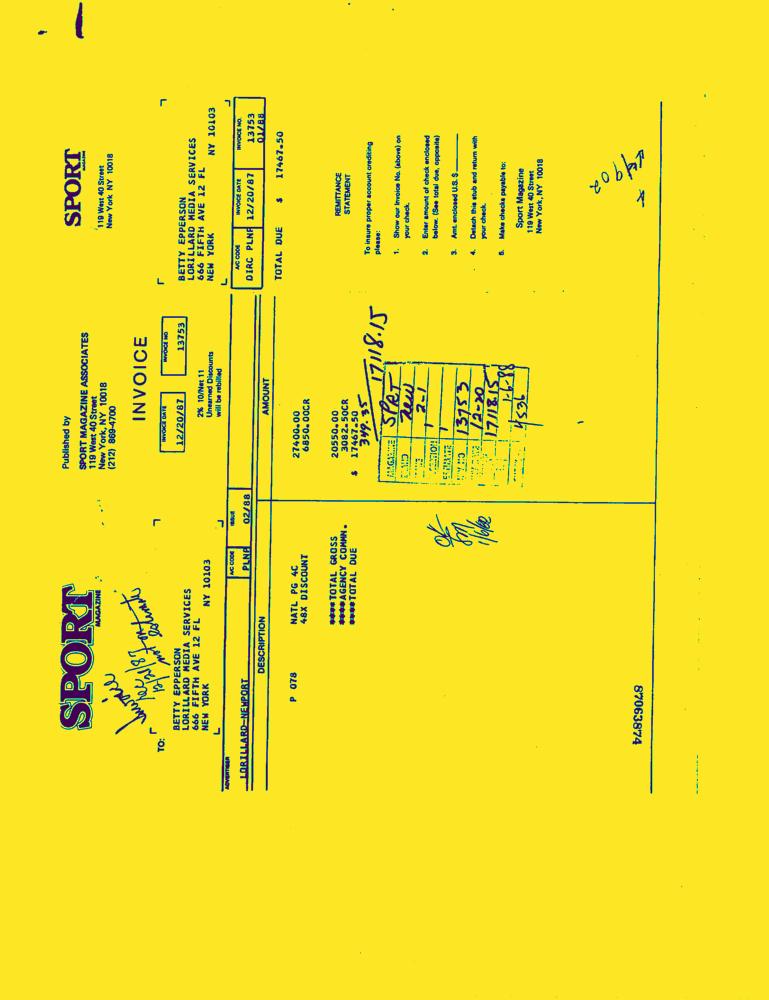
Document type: Invoice-Doc